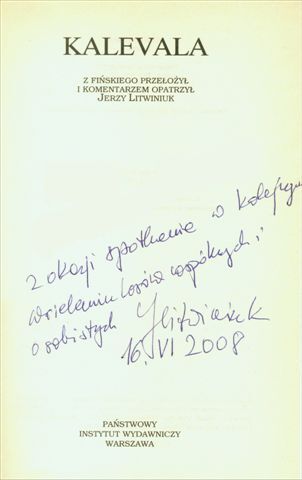
Signature of: jerzy litwiniuk